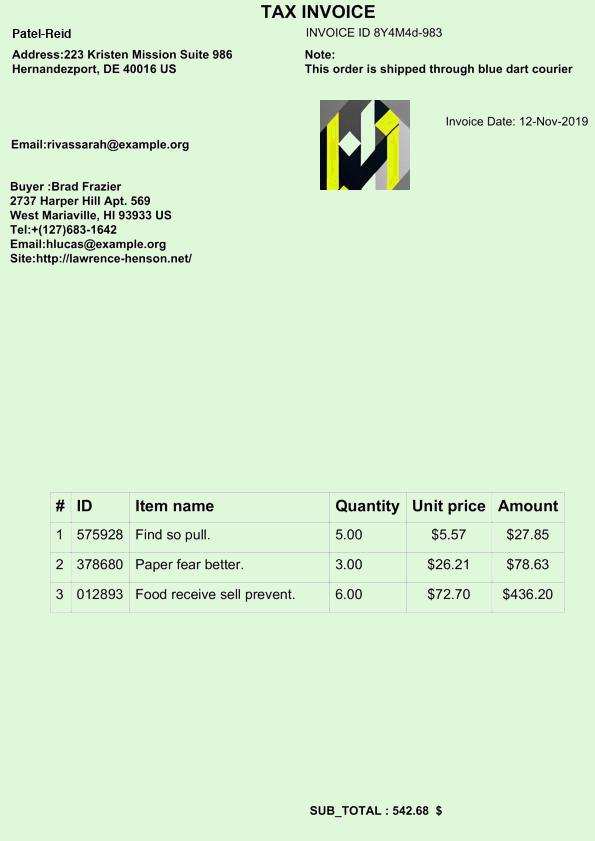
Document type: Invoice